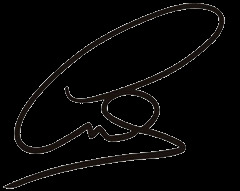
Signature of: lewis hamilton